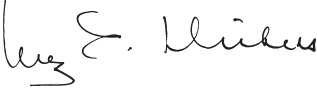
Signature of: inez dickens